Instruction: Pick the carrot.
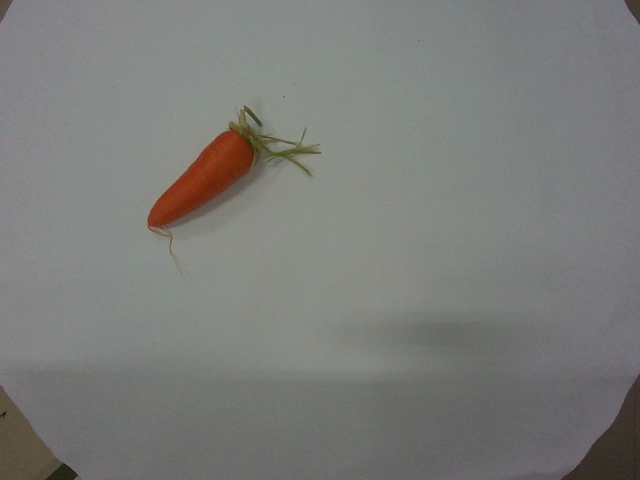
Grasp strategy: vertical